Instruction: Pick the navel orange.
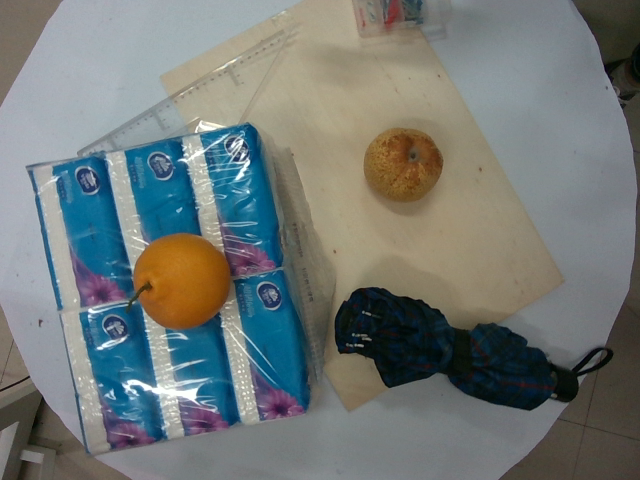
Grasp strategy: vertical